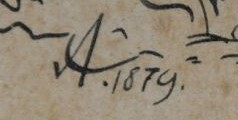
Signature of: mikoláš aleš